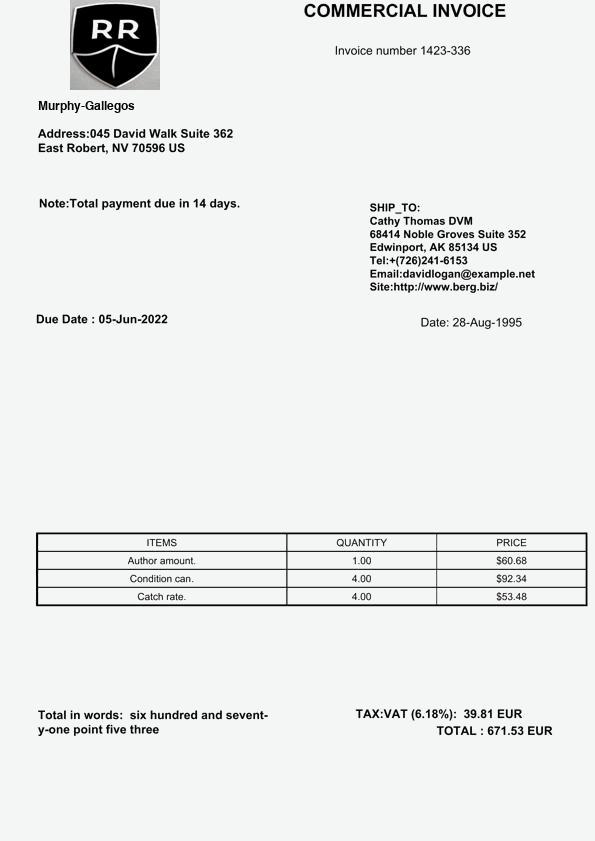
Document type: Invoice